Question: What do the imaging results show?
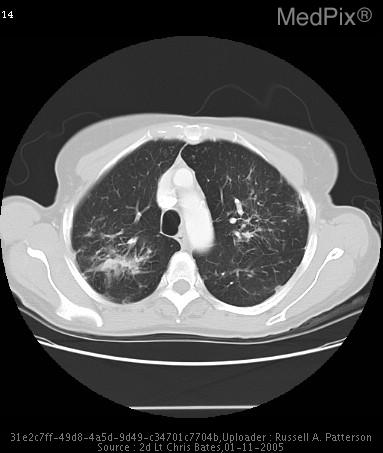
Answer: The imaging shows 1. The parenchyma of the lung demonstrates bilateral upper lobe predominant fibrotic changes with interlobular septal thickening. 2.  Numerous 1 cm nodular densities with in the periphery.
3.  As well as dominant fibrotic masses at the end of the bronchovascular bundle on the right side seen best on image #16 measuring 3.6 cm x 1.7 cm and on the left upper lobe seen best on image #10 measuring 2.4 cm X 1.8 cm with associated traction bronchiectasis, as well as some sparse areas of effected regions within the superior segments of the lower lobes bilaterally as well as the right middle lobe, which appears to have not changed significantly in comparison with the prior CT scan performed on 27 Feb 2002.
4.  No evidence of pleural effusion or pneumothorax.
5.  Mediastinum demonstrates no evidence of lymphadenopathy pathologic by size criteria.
6.  No evidence of axillary lymphadenopathy pathologic by size criteria. Sarcoidosis.